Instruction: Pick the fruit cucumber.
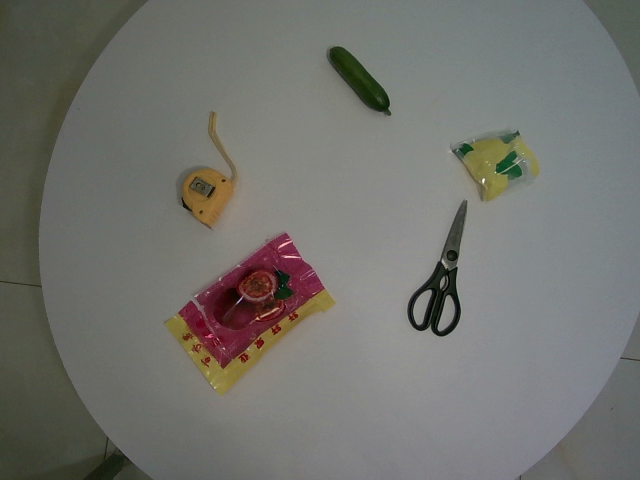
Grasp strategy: vertical